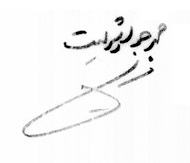
Signature of: mohammad javad shariat